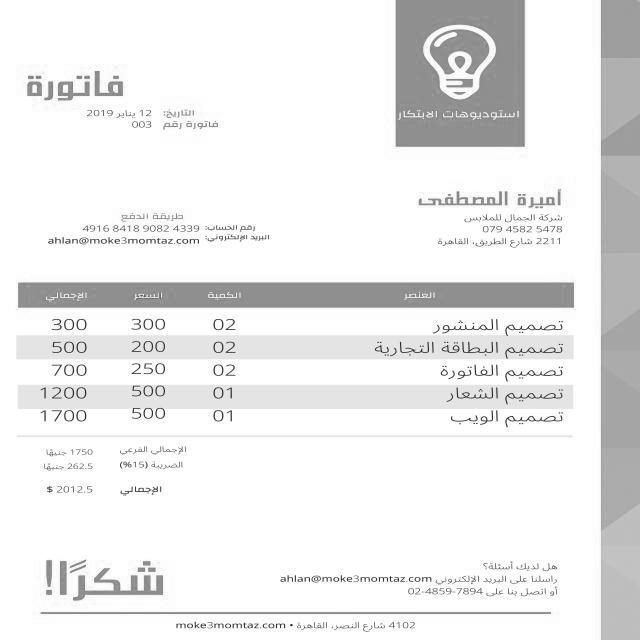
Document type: Invoice